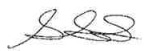
Signature of: greg cheney